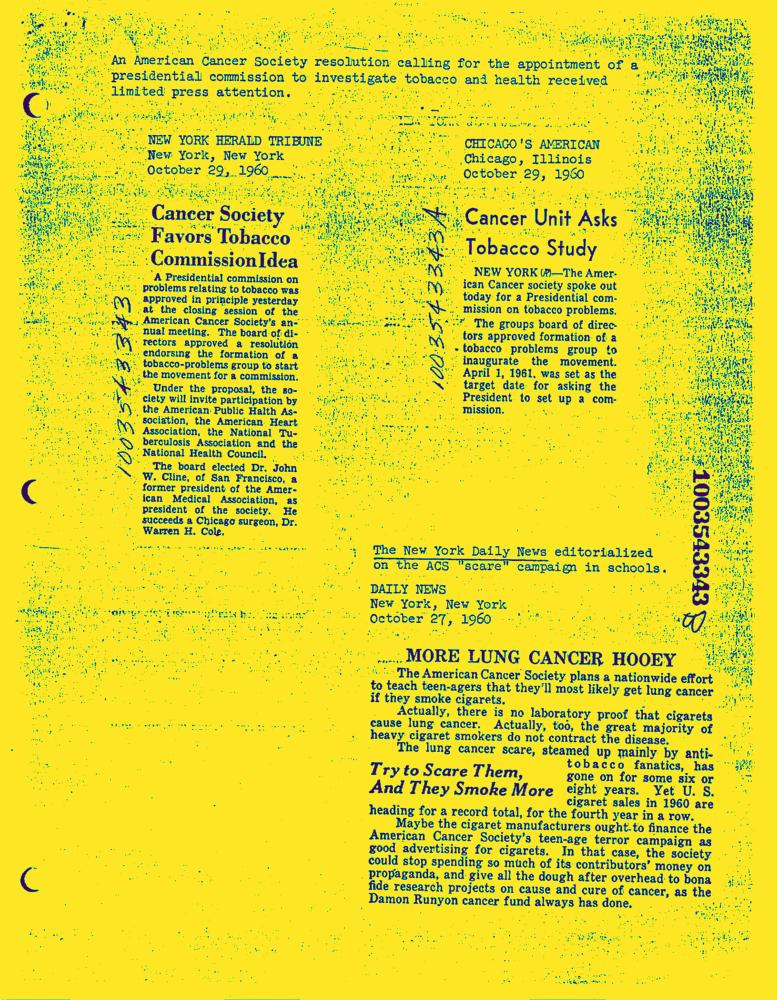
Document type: News-Article